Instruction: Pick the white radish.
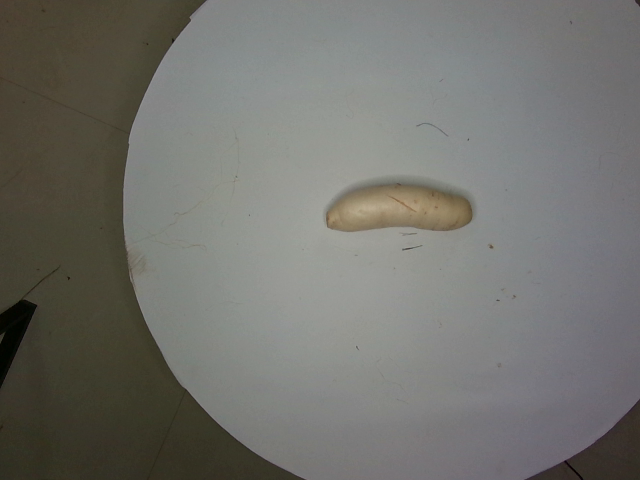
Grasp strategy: vertical